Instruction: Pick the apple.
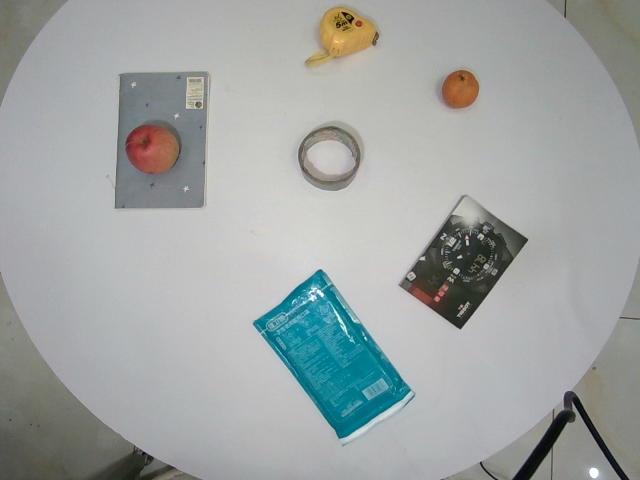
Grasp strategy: vertical